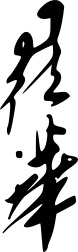
Signature of: szeto wah